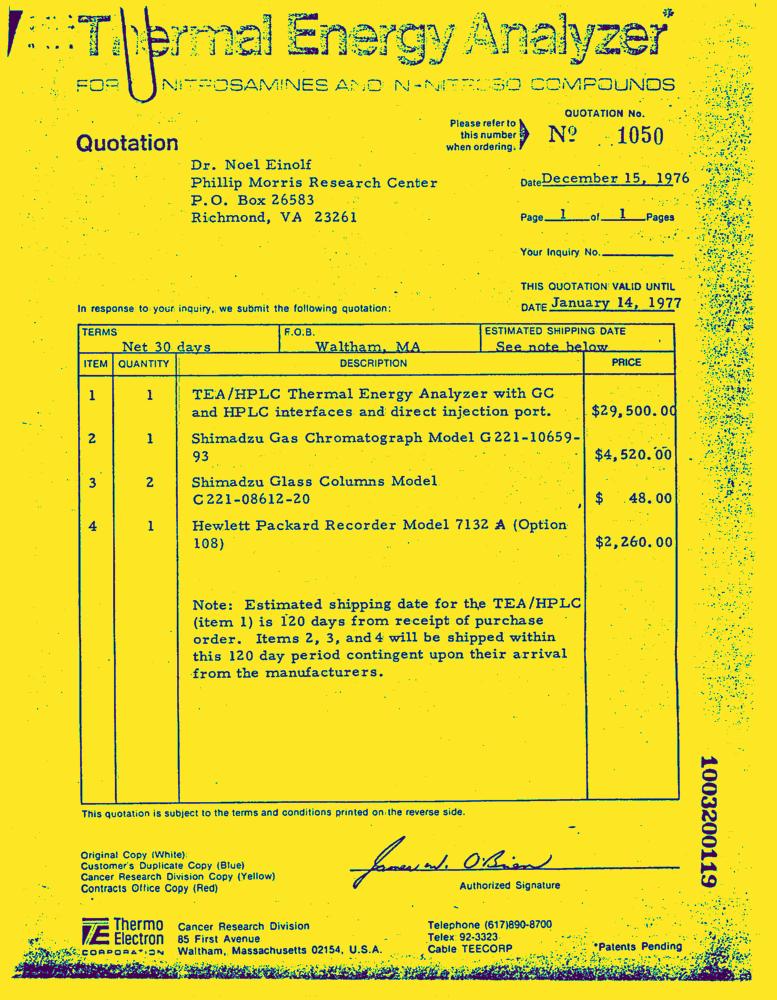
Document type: Invoice-Doc